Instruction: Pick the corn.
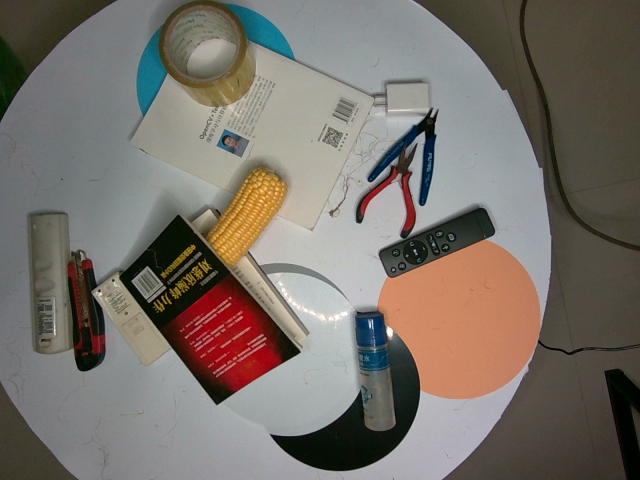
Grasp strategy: vertical